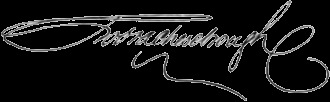
Signature of: robert augustus chesebrough